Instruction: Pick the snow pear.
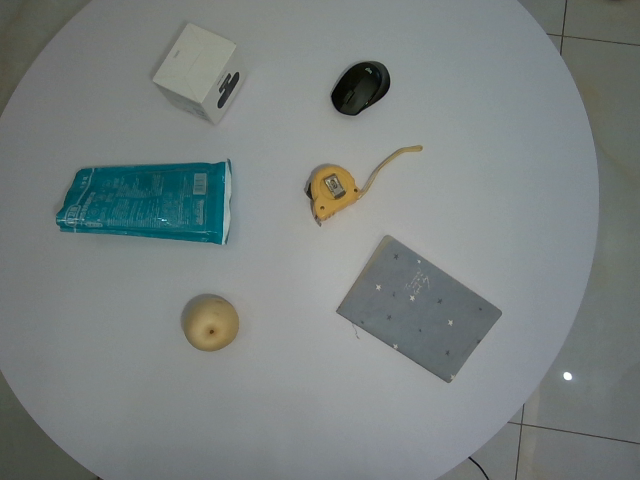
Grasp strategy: vertical